Patient: Female, age 62
The patient was a 62-year-old Chinese woman with no previous disease history. She was admitted to our hospital in August 2016 due to intermittent fever with cough for 2 years, left chest wall redness, and swelling for 3 months. She presented with a fever and cough repeatedly from September 2014. Laboratory tests showed increased white cells and chest computed tomography (CT) suggested patchy infiltration in the left lower lobe, with mediastinal lymph node enlargement (Figure 1A-D). Empirical treatment with cephalosporin was partially effective, but the symptoms were recurrent. In May 2016, she developed redness and a swelling in the left front chest wall with pain and high fever. She was admitted to our hospital for incision and drainage of the disease site and antibiotic administration. At the time of admission, laboratory tests showed white blood cells counts of 20.61x109/L (3.5-9.5x109/L); neutral cell percentages of 0.744 (0.4-0.75); hemoglobin: 79 g/L (130-175g/L), platelets: 384x109/L (125-350x109/L), blood C-reactive protein (CRP): 43.6 mg/L (0-8 mg/L), high levels of Immunoglobin G (IgG): 50.5 g/L (7.51-15.6 g/L); blood (1, 3)-D glucan (G tests): 146.20 pg/mL (<100.5 pg/mL); and blood galactomannan test (GM) positivity (0.64) (<0.5). HIV serology tests were negative, and normal CD4+ T cell counts and serum globulins levels (including IgA, IgM, and total IgE) were within normal reference ranges. Serum cryptococcal capsular antigen tests and blood tuberculosis infection T cell spot tests (T-SPOT.TB) were negative. Chest CT (2016-8-27) showed alveolar consolidation in the anterior segment of the left upper lobe, and an anterior chest wall with rib destruction and multiple lymphadenopathies in the left axillary and mediastinum (Figure 1E-H). Fungal spores were detected in pus from the left chest wall and microbial cultures showed T. marneffei growth. Disseminated T. marneffei (lung, skin, and bone) were established and the patient was administered amphotericin B followed by itraconazole therapy. After 8 months of regular treatment, her condition improved and antifungal drugs were ceased. The patient was followed up regularly in the clinic (Figure 1I-L).
In July 2017, she again developed a high fever. Laboratory examinations after hospital admission showed white blood cells counts of 11.66x109/L; neutral cell percentages of 0.647; hemoglobin: 80 g/L; platelets: 308x109/L; blood CRP: 53.9 mg/L; IgG: 30.2 g/L; erythrocyte sedimentation rates of 66 mm/h (0-20 mm/h); and CD4+ T lymphocyte ratios of 32.6% (34-52%). G-tests, GM, and pro-calcitonin were within the normal range. Repeat chest CT scans showed consolidation in the left and right upper lobes. Bronchoscopy examinations were pathogen negative. After 2 weeks of treatment with beta-lactam antibiotics combined with oral antifungal drugs, no improvement in symptoms was observed and abnormal lung infiltration was observed in CT scans. CT-guided percutaneous right lung biopsy was performed. Pathological examinations demonstrated lung inflammation in the absence of granuloma formation. Mycobacterium avium (M. avium) was cultured and identified from mass spectrometry. Anti-NTM treatment included azithromycin, ethambutol, moxifloxacin, and rifabutin which were prescribed from August 2017. Due to adverse gastrointestinal and allergic reactions of the skin after 1 month of anti-NTM combination therapy, the patient refused treatment and was followed up in the clinic. No recurrence of the fever was observed.
In May 2018, the fever recurred with hand rashes, and the patient was admitted to the hospital a third time. Her body temperature peaked at 40 C with increased pulmonary infiltration accompanied by left sternoclavicular joint destruction (Figure 2A-C). Physical examinations revealed multiple palpable lymph nodes in the left neck, erythematous plaques, and nodules in both hands (Figure 3A). Blood tests were similar to previous examinations in which increased numbers of white blood cells, CRP, and high levels of serum IgG were observed. Immune electrophoresis revealed polyclonal gammopathy, and blood/bone marrow cultures were negative. After biopsy from the left cervical lymph node and left sternoclavicular joint, M. avium was cultured from both sites. Histopathology demonstrated inflammation from the lymph nodes, and small amounts of elastic fibers with small blood vessels. Histopathology of the hand skin showed neutrophil infiltration (Figure 3B and C). Microorganism cultures were negative. The patient was finally confirmed as disseminated NTM secondary to disseminated T. marneffei. In view of the negative microbial cultures in skin biopsy tissues, and the rapid resolution of hand rashes with steroid ointments, Sweet's syndrome was diagnosed. Combination anti-NTM therapy was re-prescribed from June 2018. After 1 year of treatment, the patient's symptoms and pulmonary consolidation improved. Bone destruction and lymphadenopathy, however, remained obvious (Figure 2D-F). Laboratory tests were in the normal range except for IgG (Figure 4). The patient presented multiple intracellular pathogen infections without HIV or immunodeficiency. Serum cytokines including IL-2, IL-4, IL-6, IL-10, TNF-alpha, and IFN-gamma were within the normal range. Serum samples from both patients and controls (blood donors) including anti-IFN-gamma autoantibodies, anti-IL-12 autoantibodies, anti-TNF-alpha, and IL-12 were assessed using ELISA kits (Cloud-Clone Corp). Patient serum was tested as four independent samples and statistical analysis were performed using unpaired t-tests (GraphPad Prism Software). The mean concentration of anti-IFN-gamma antibodies in the serum samples of the patient (range: 33.13-47.06 ng/mL) was 2.85-fold higher than healthy subjects (range: 8.41-20.02 ng/mL) (P<0.01) (Figure 5). No statistically significant differences between patients and controls for TNF-alpha, IL-12, and anti- TNF-alpha were observed (data not shown).
Keywords: mycobacterium avium, sweet’s syndrome, talaromyces marneffei, autoantibodies, interferon-gamma
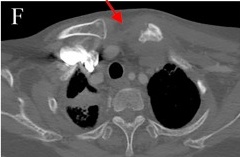
Image caption: 2018-5-8 chest CT showed right upper lobe consolidation, and ,destruction of the left sternoclavicular joint (arrows).